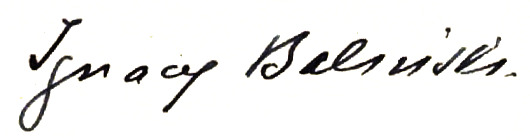
Signature of: ignacy baliński